Question: What do the imaging results show?
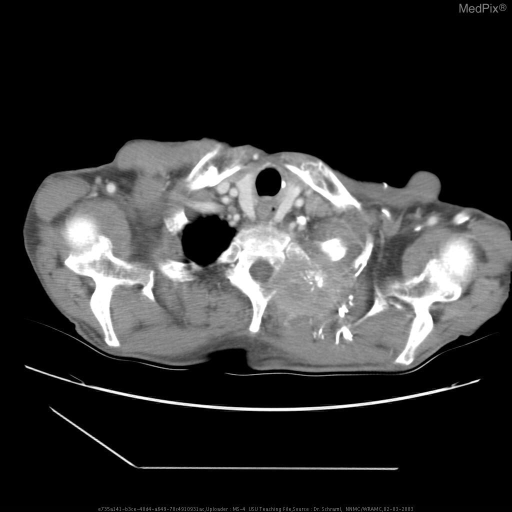
Answer: The imaging shows •  CXR:
Large destructive left apical mass involving the chest wall.  There is vertebral destruction, pleural metastasis, lymphadenopathy, and a contralateral lung nodules.

•  CT:
1) Large left upper lobe mass with adjacent chest wall invasion with bony destruction and vertebral body destruction.  Multiple left lingular segment masses
2) Right upper lobe mass with adjacent air space disease
3) Mediastinal and left hilar adenopathy
4) Right liver lobe ductal dilatation
5) Right adrenal mass enlargement
6) Left kidney mass

•  PET:
1) Malignant neoplasm extensively involving the apical posterior segment of the left upper lobe and extending locally into the mediastinum and the chest wall.  No discontinuous foci within the mediastinum or cervical region specifically to suggest metastatic disease to the lymph nodes.  Several satellite nodules in the left mid lung field and possible nodular metastases to left mid ribs. CT:
1) Large left upper lobe mass with adjacent chest wall invasion with bony destruction and vertebral body destruction.  Multiple left lingular segment masses
2) Right upper lobe mass with adjacent air space disease
3) Mediastinal and left hilar adenopathy
4) Right liver lobe ductal dilatation
5) Right adrenal mass enlargement
6) Left kidney mass.